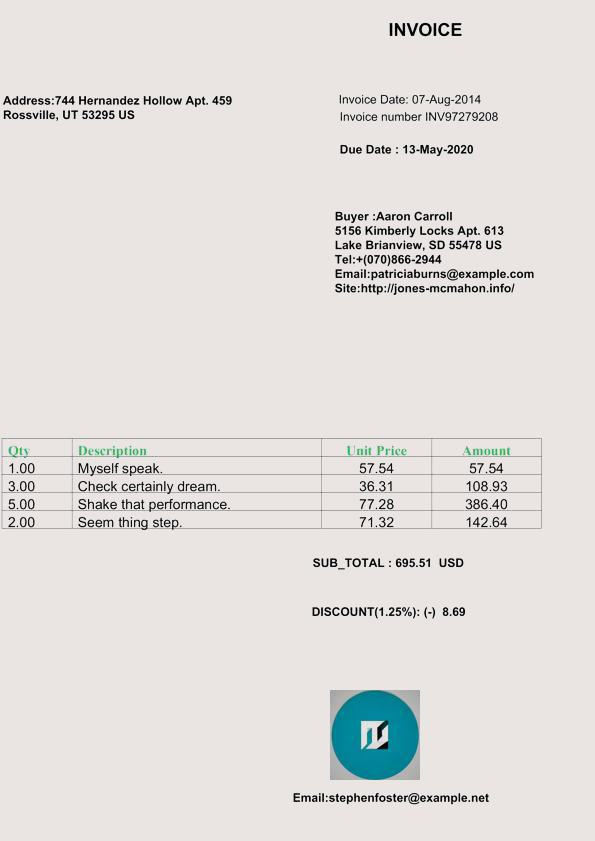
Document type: Invoice